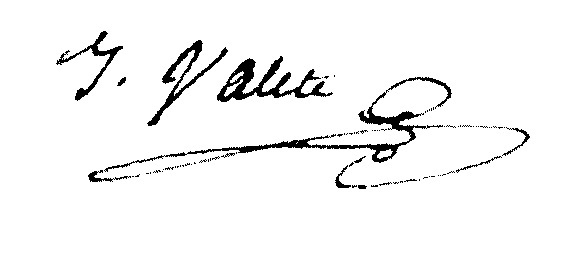
Signature of: joseph siméon valette